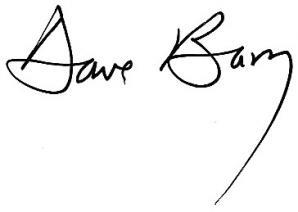
Signature of: dave barry